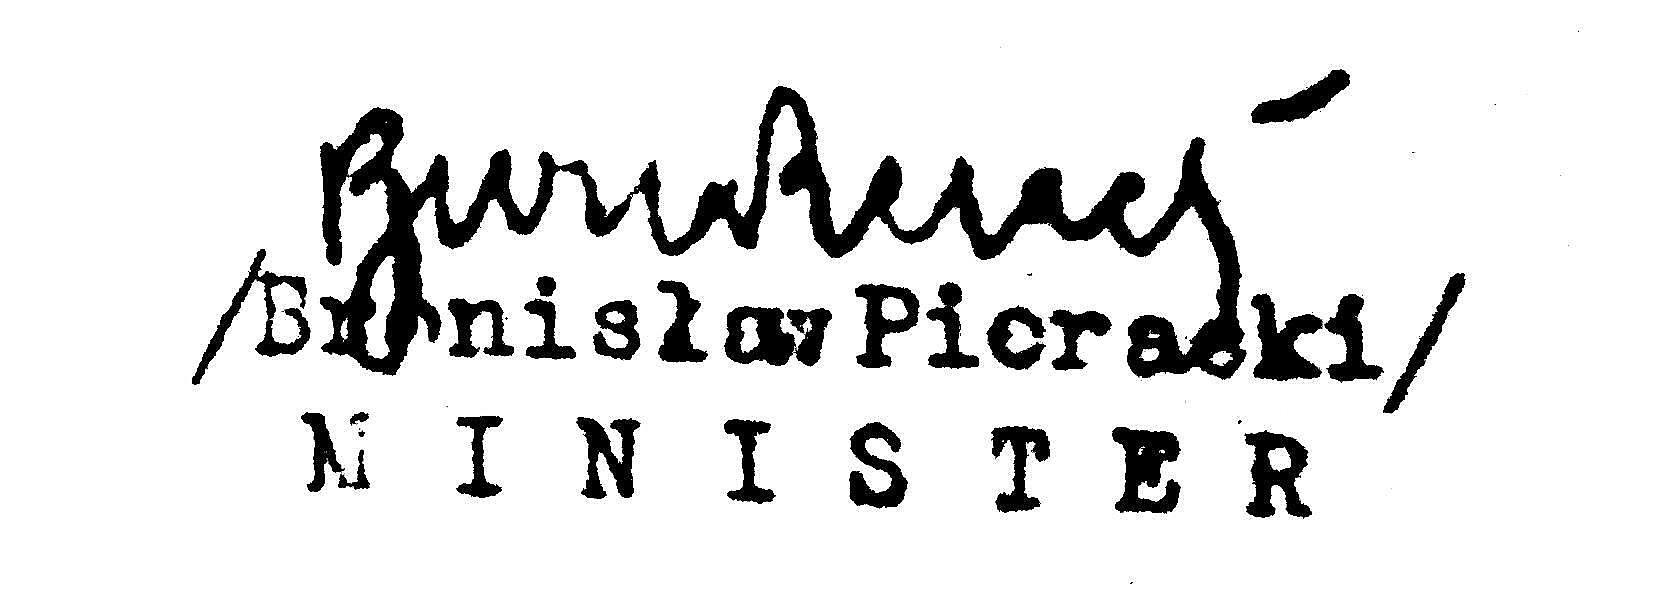
Signature of: bronisław pieracki